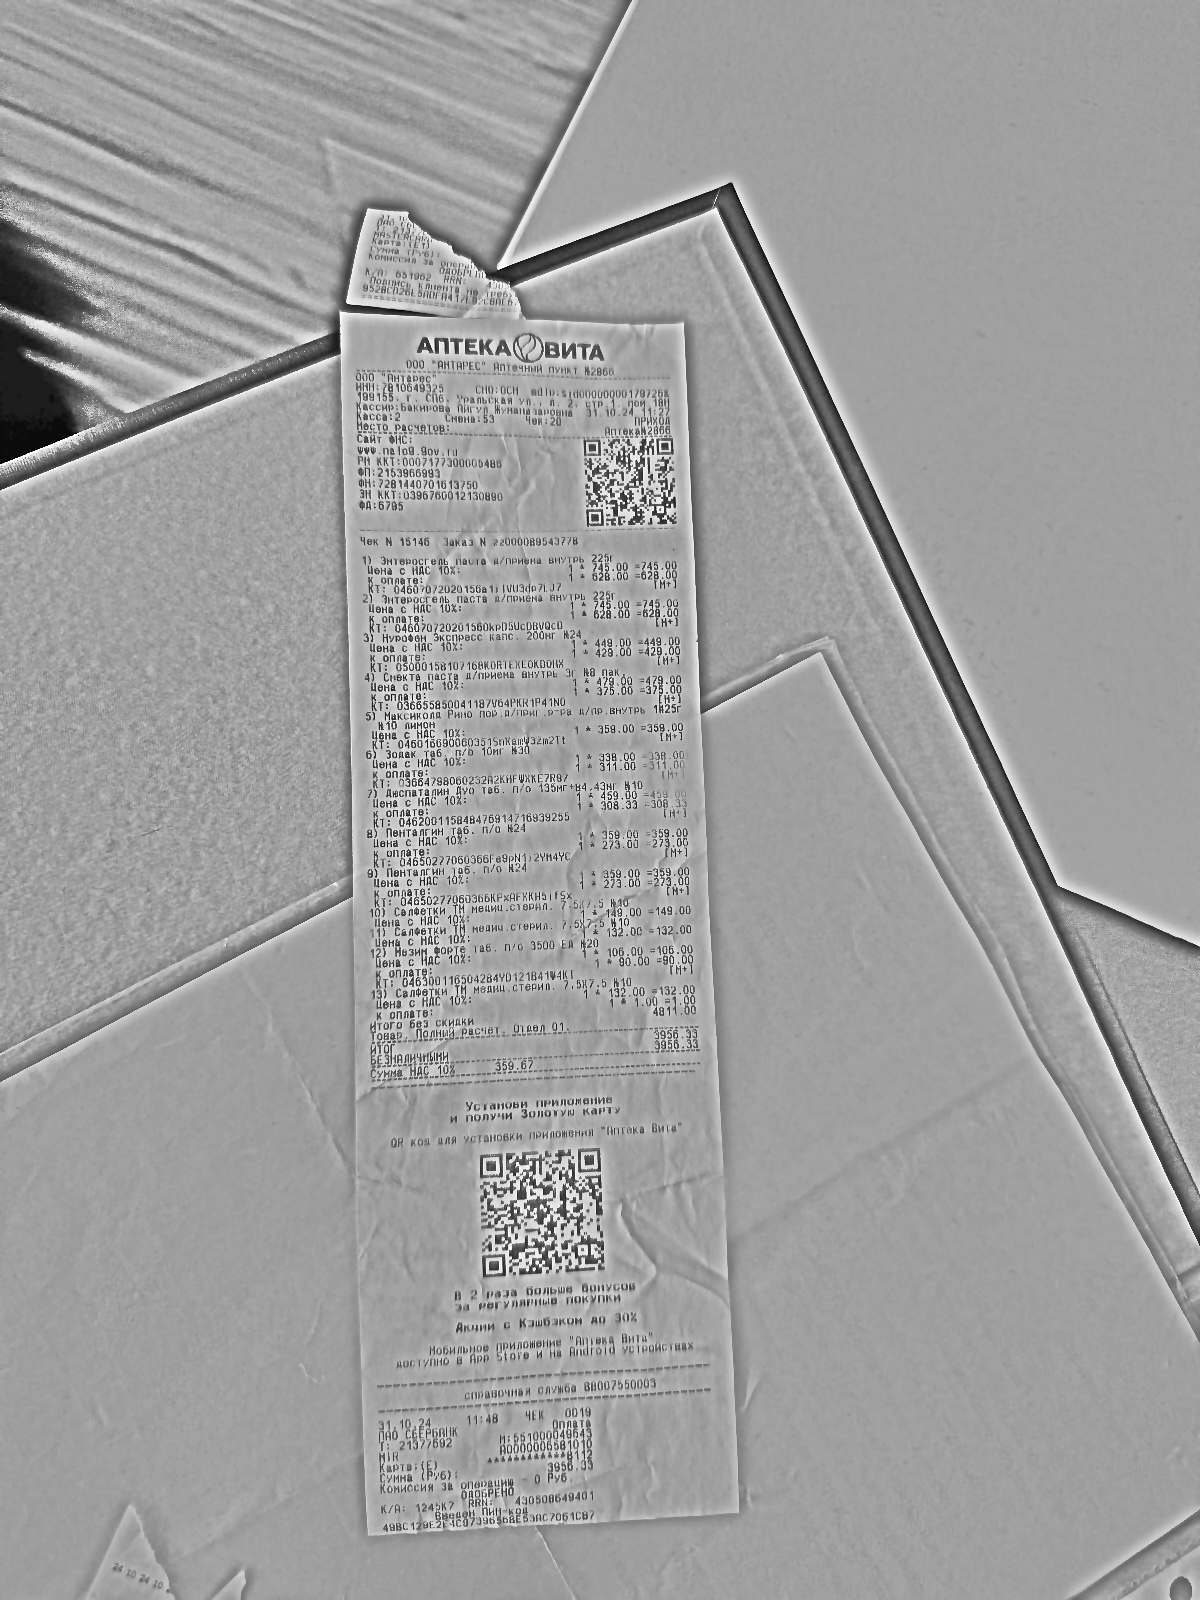
Продавец: 000 "ВИТАПЕКС" Аптека-центр
ИНН: 12345678901234567890